Retrieve the amount in words, amount in figures, name of the payee, date on the cheque, and the bank name from the image.
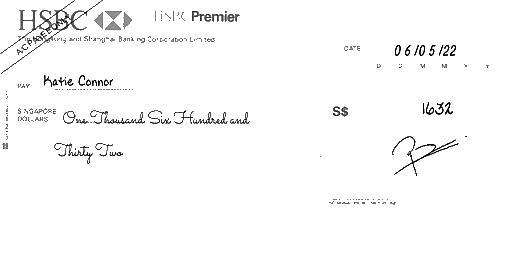
amt_in_words: One Thousand Six Hundred and Thirty Two
amt_in_figures: 1632
payee_name: Katie Connor
bank_name: HSBC
cheque_date: 06/05/22